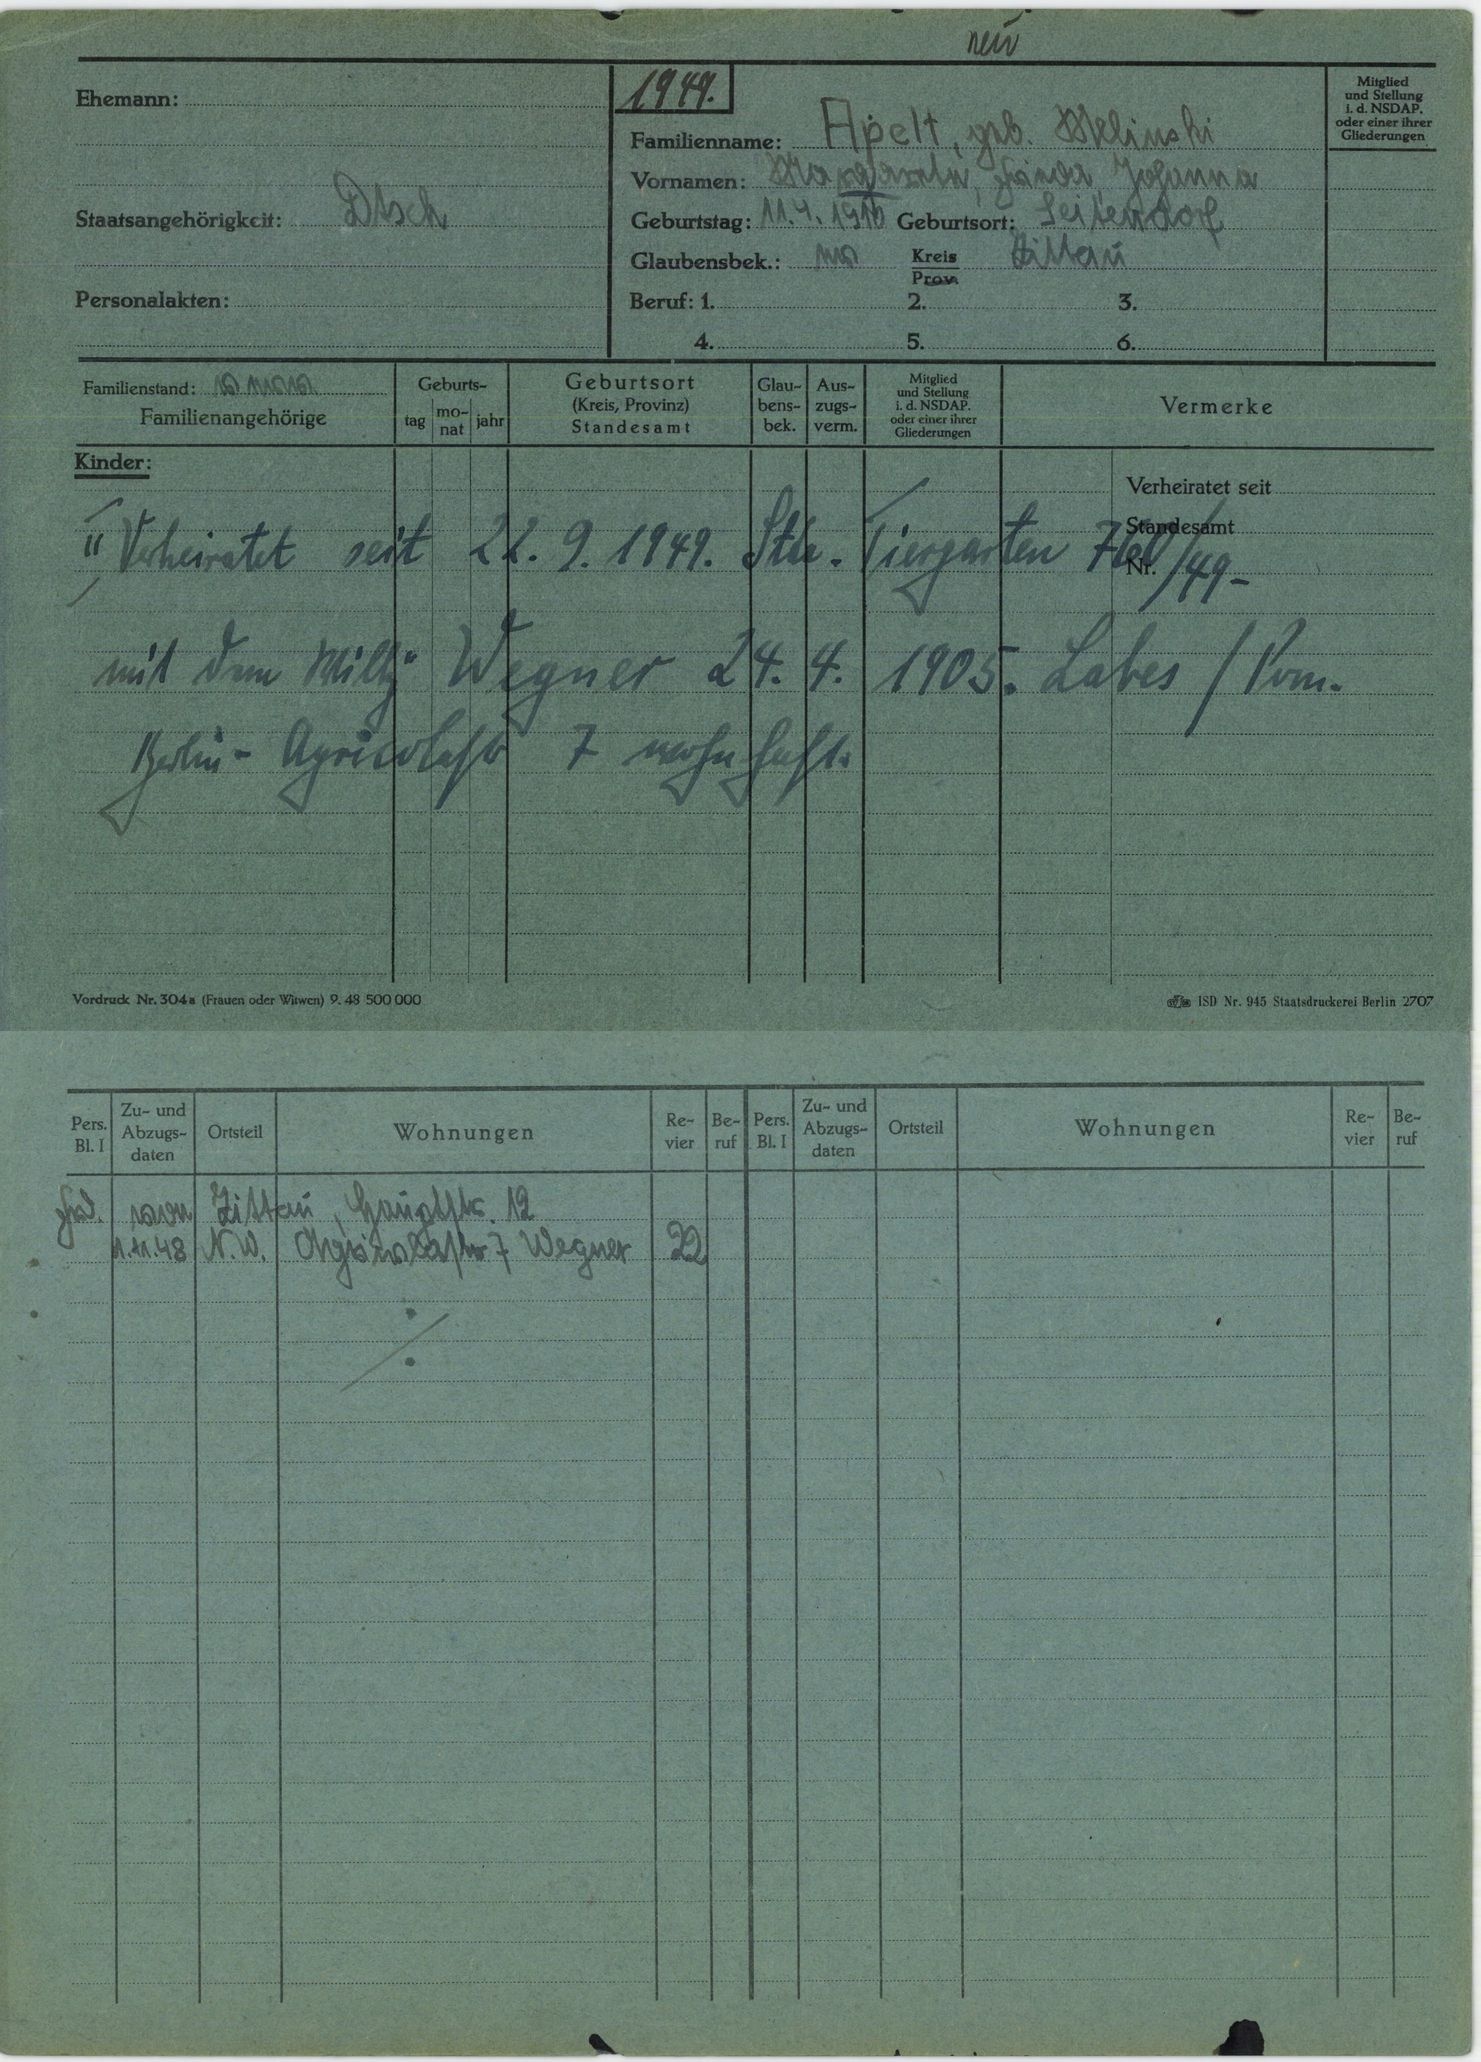
Apelt, geb. Melinski